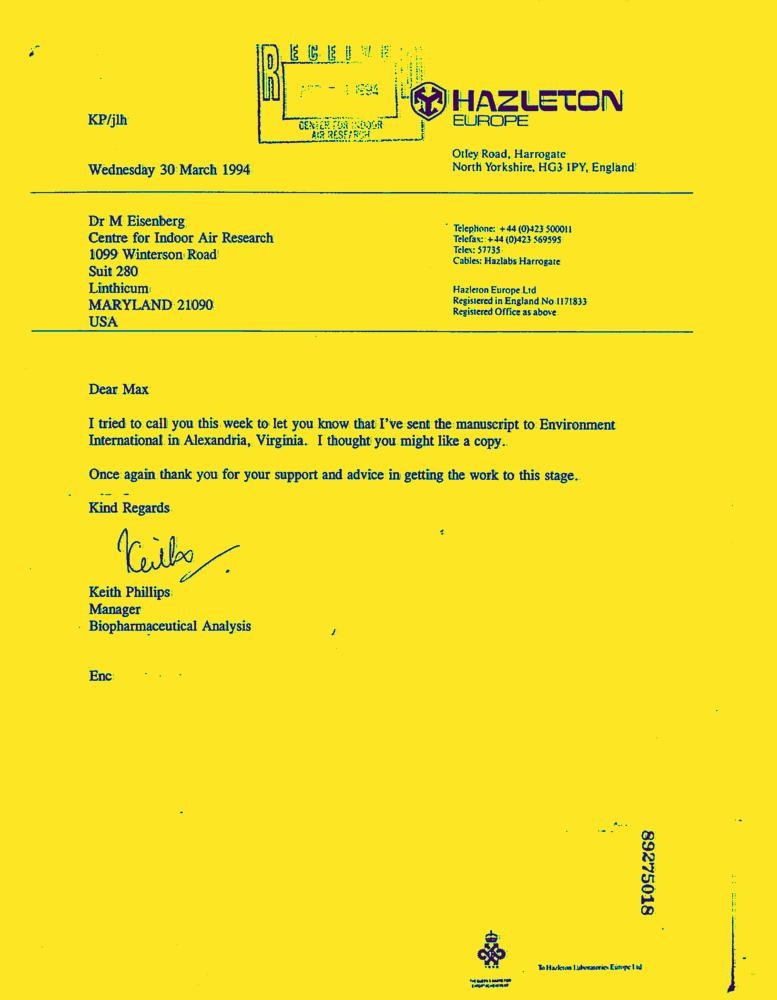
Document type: Letter-Doc